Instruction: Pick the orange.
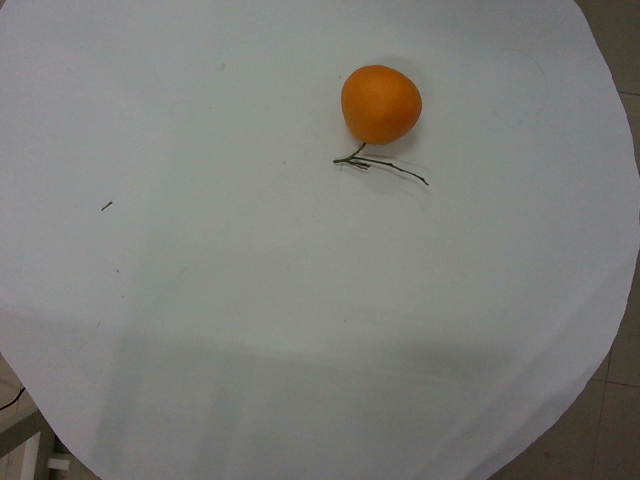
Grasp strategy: vertical